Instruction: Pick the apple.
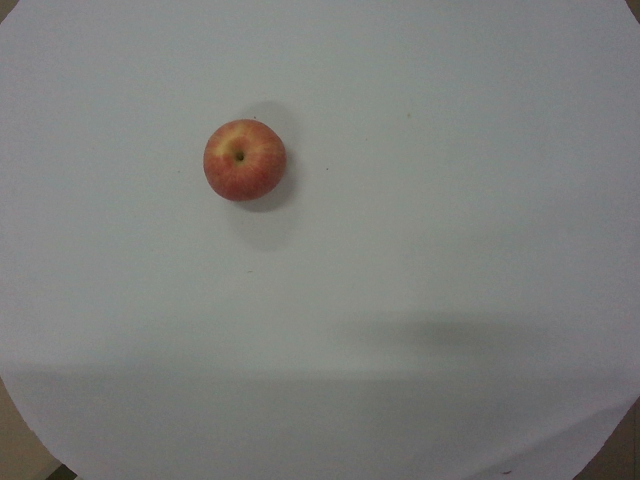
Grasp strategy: vertical